Question: What is the name of the tenant mentioned in the document?
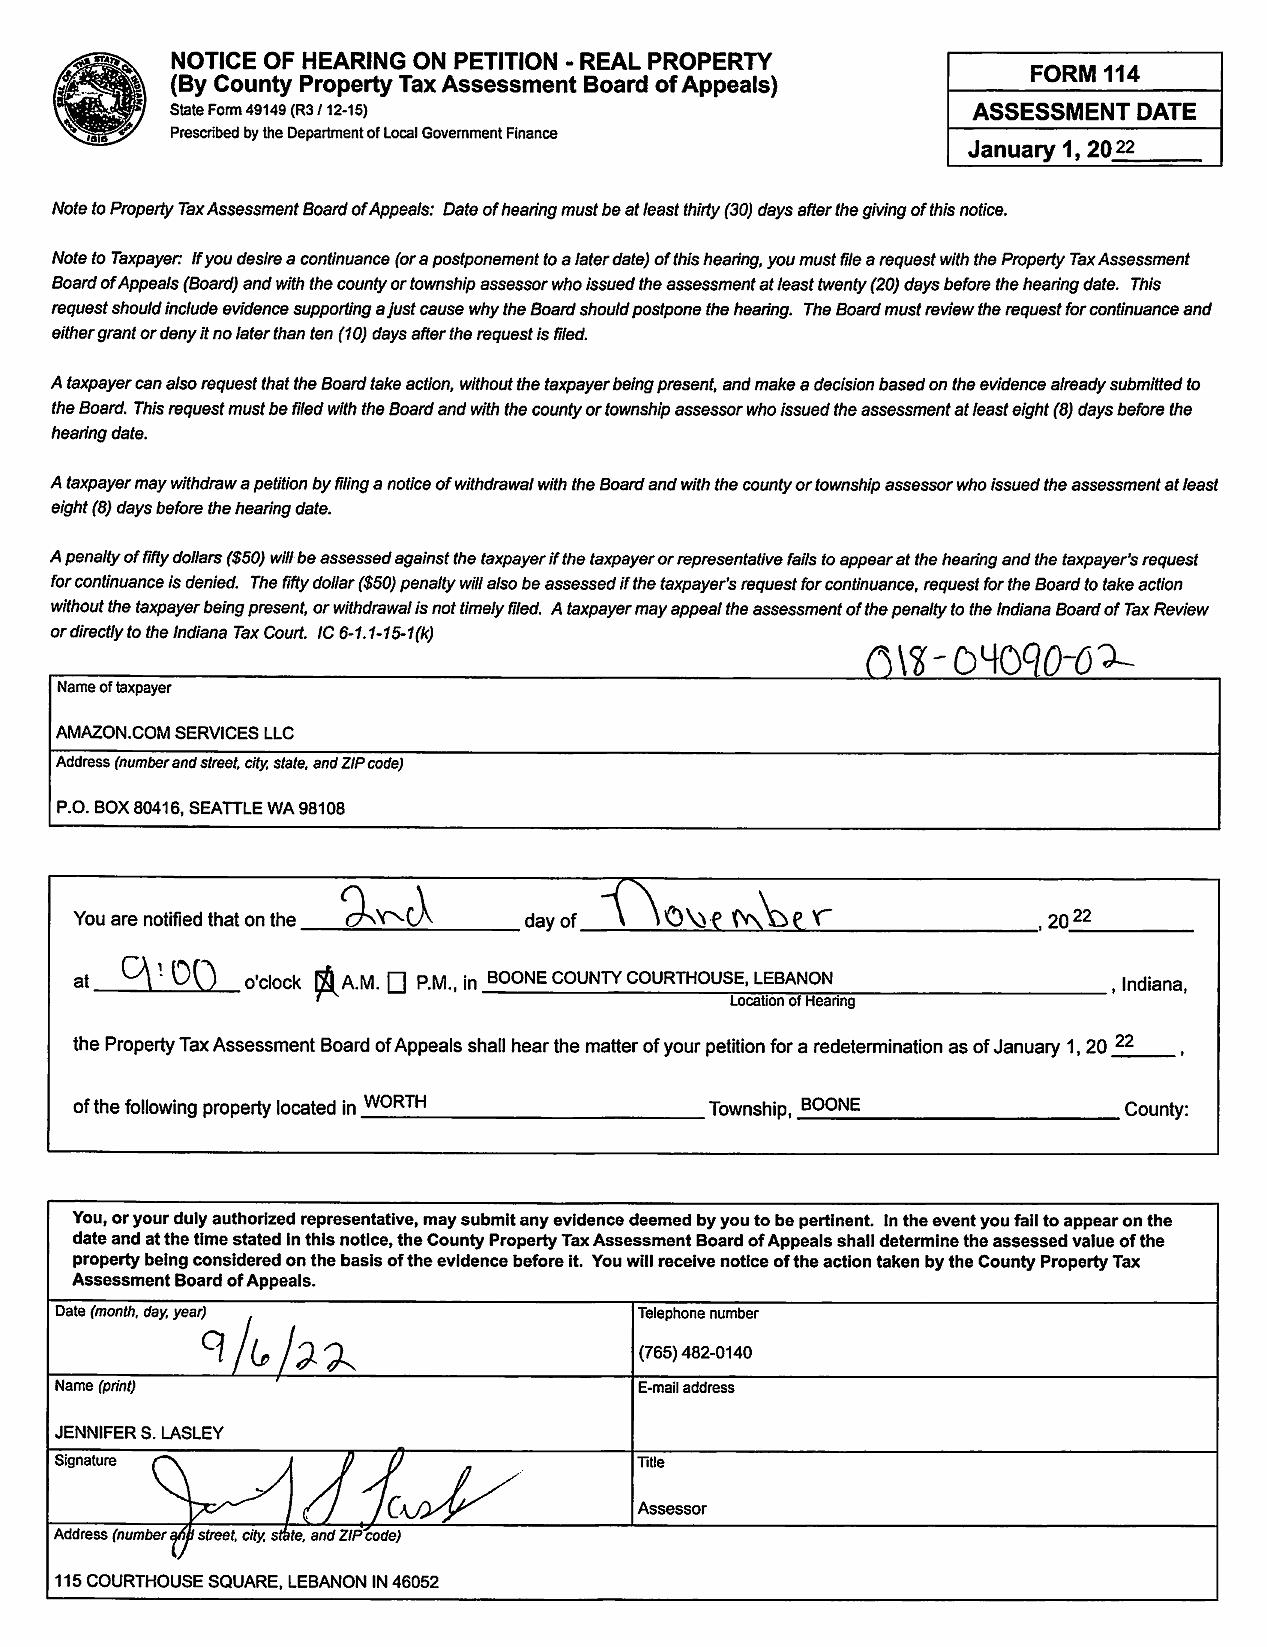
Answer: "AMAZON.COM SERVICES LLC"